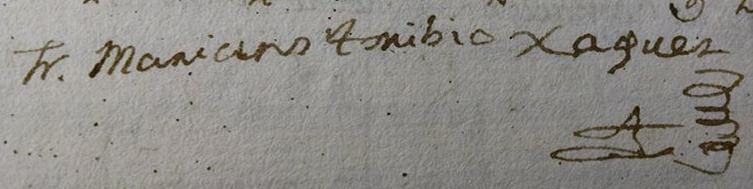
Signature of: mariano toribio jáquez